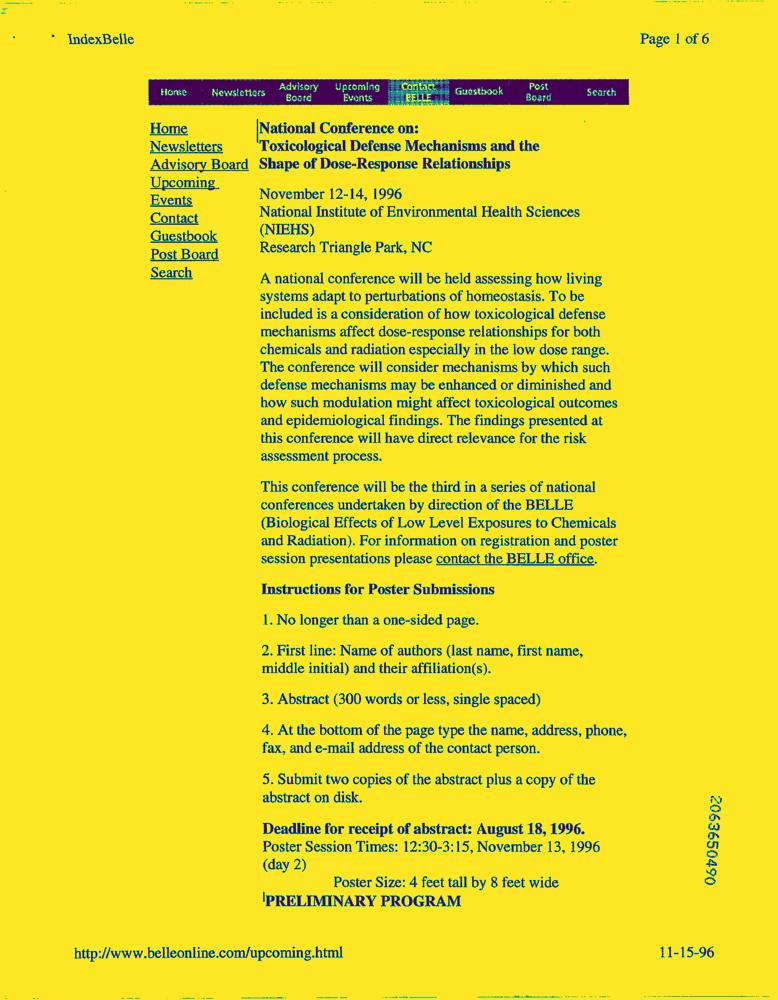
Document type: News-Article